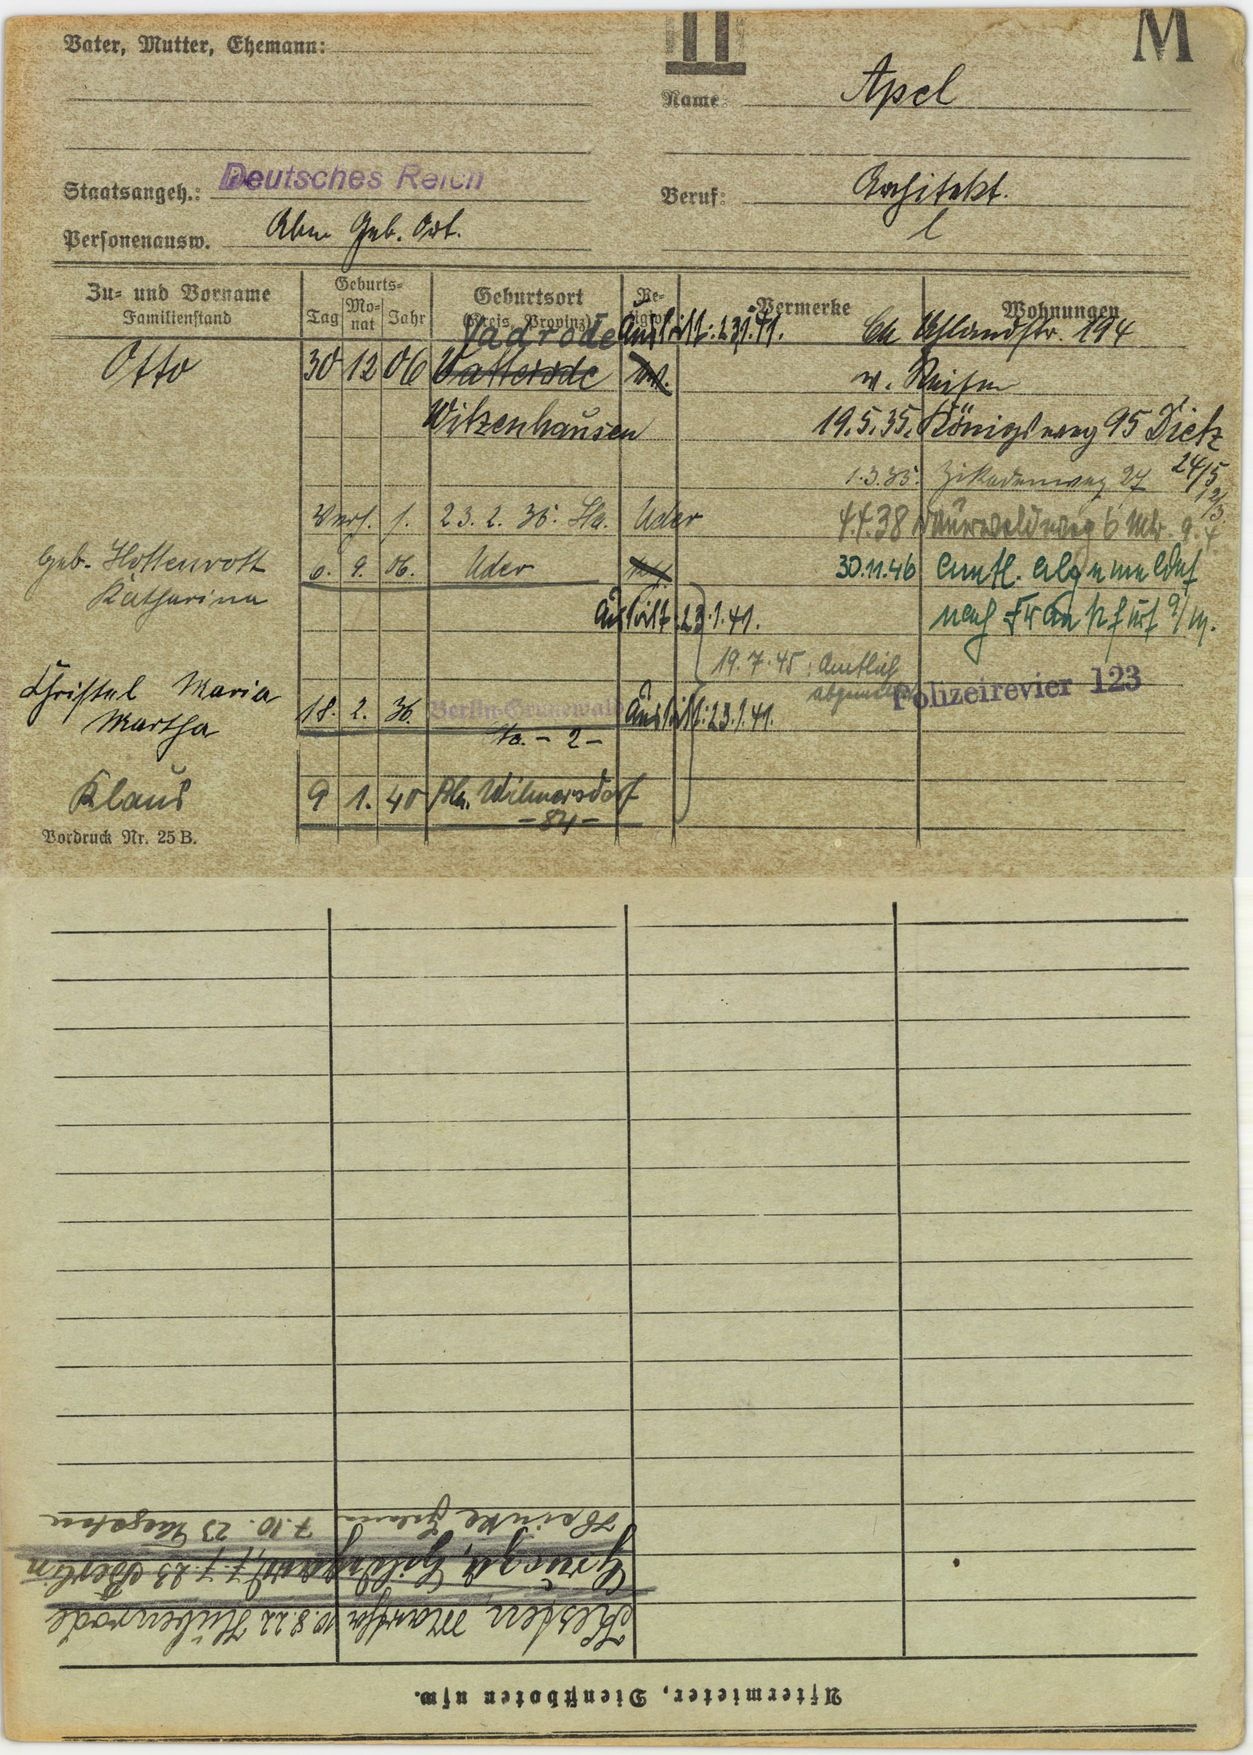
Apel